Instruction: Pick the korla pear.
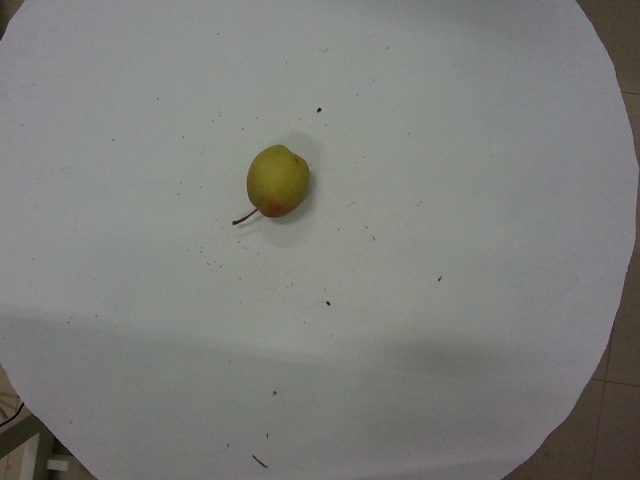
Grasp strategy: vertical